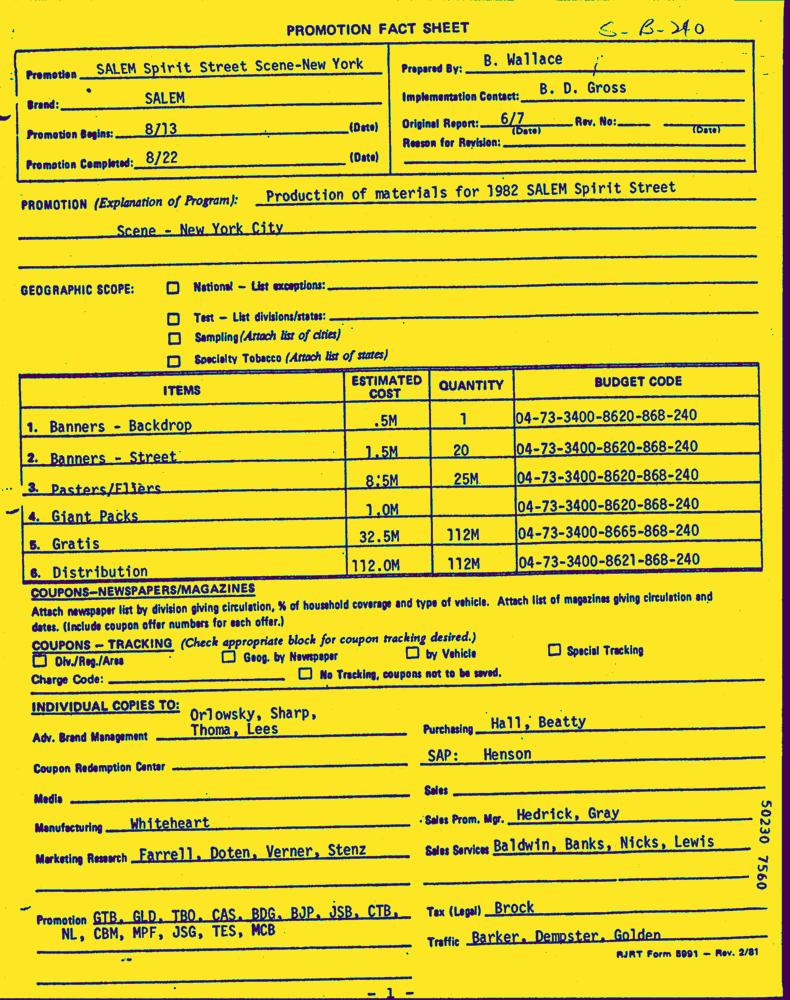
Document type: Invoice-Doc